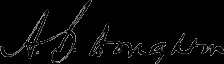
Signature of: alanson bigelow houghton